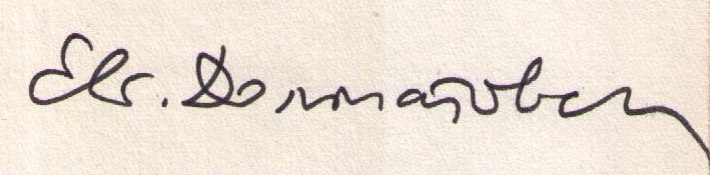
Signature of: yevgeniy dolmatovsky